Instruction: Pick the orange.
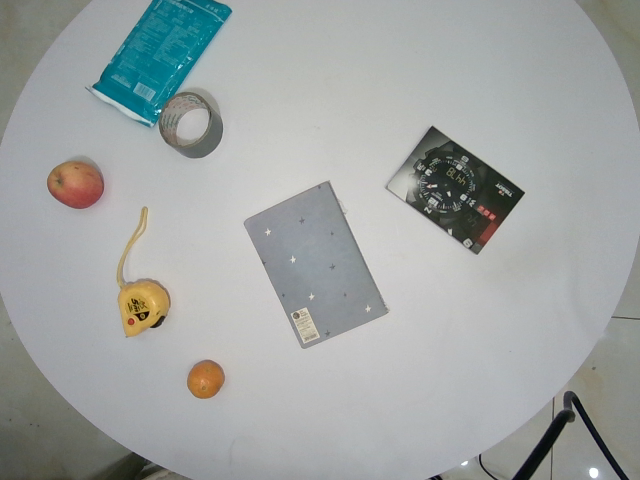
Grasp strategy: vertical